Question: How is the history relevant to the case?
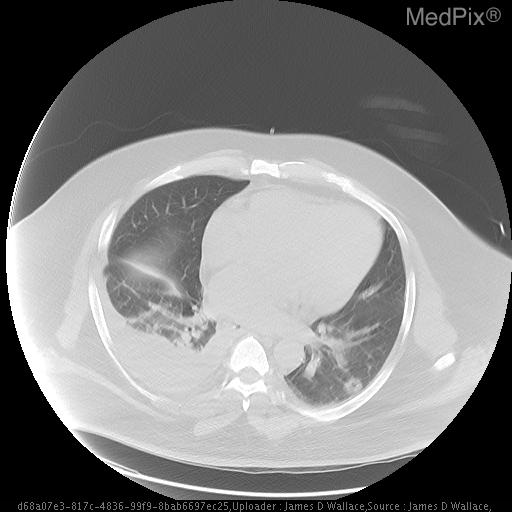
Answer: The patient's history of 49-year-old male with PMH significant for end stage renal disease s/p external arteriovenous shunt placement for home dialysis presents with complaint of 3 days of fevers, chills, nausea, vomiting, anorexia, cough and pleuritic chest pain.  Patient had similar signs and symptoms 1 year, was found to have MSSA bacteremia with septic pulmonary emboli. Following shunt replacement and antimicrobial therapy he demonstrated improvement. Denies tobacco, alcohol or illicit drug use.  No family history of pulmonary disease or cancer is key in understanding the case.